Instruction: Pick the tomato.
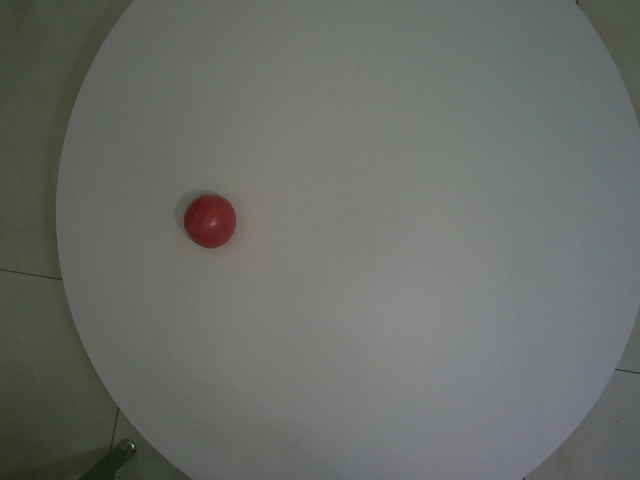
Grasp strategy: vertical